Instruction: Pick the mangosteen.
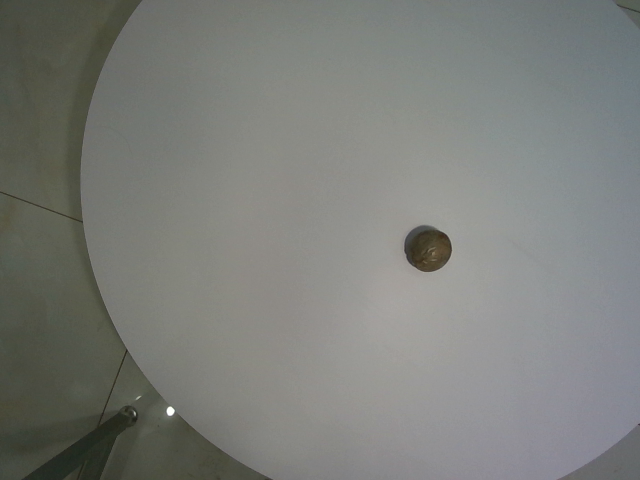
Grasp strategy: vertical